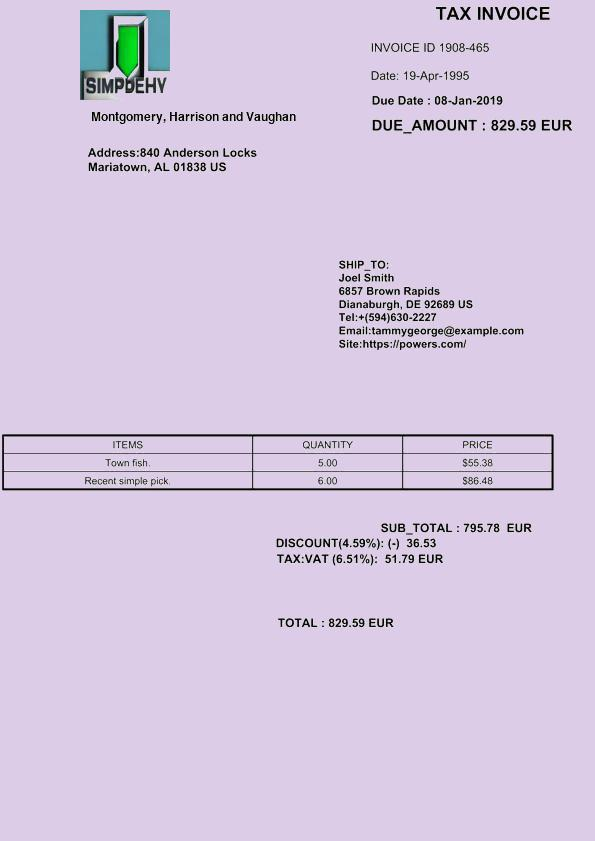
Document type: Invoice